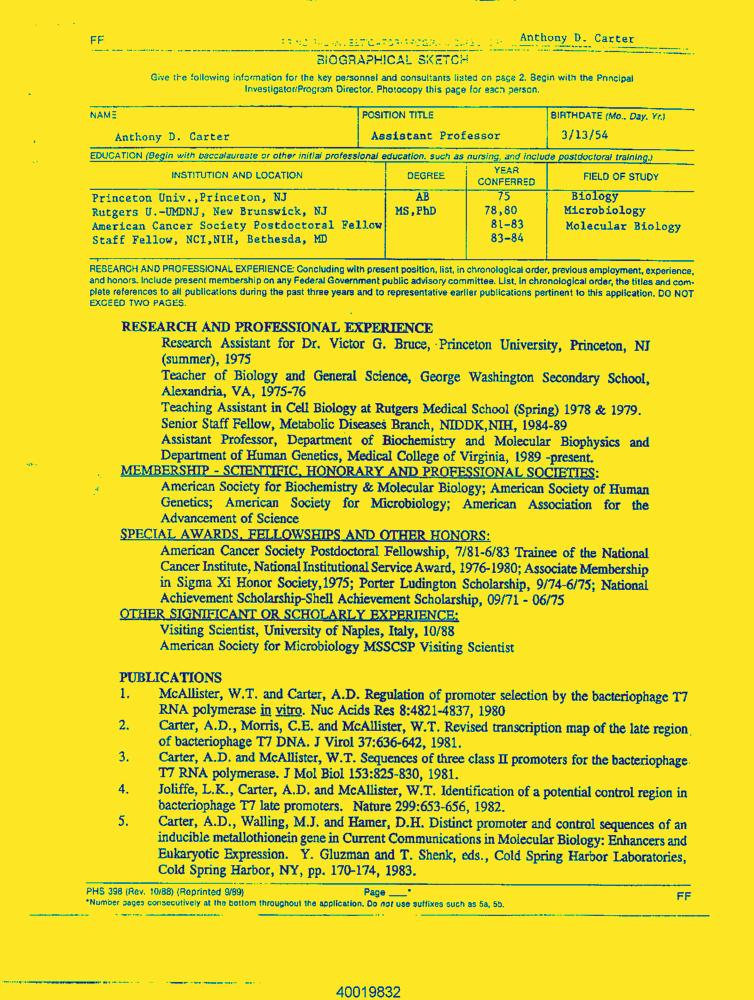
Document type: Resume-Doc